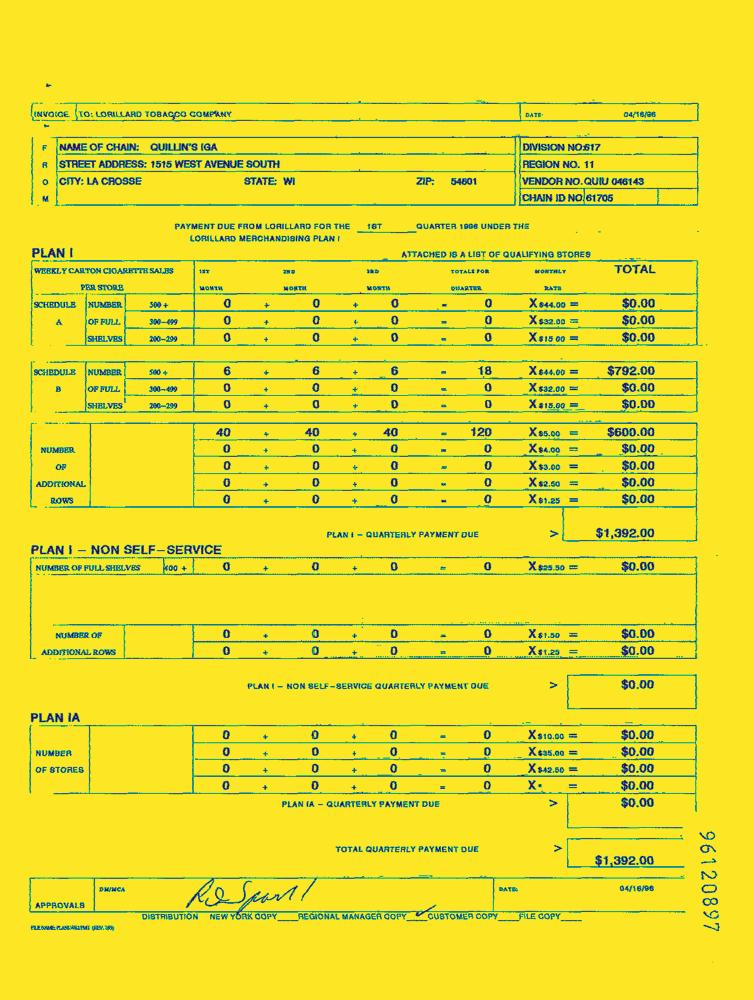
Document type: Invoice-Doc